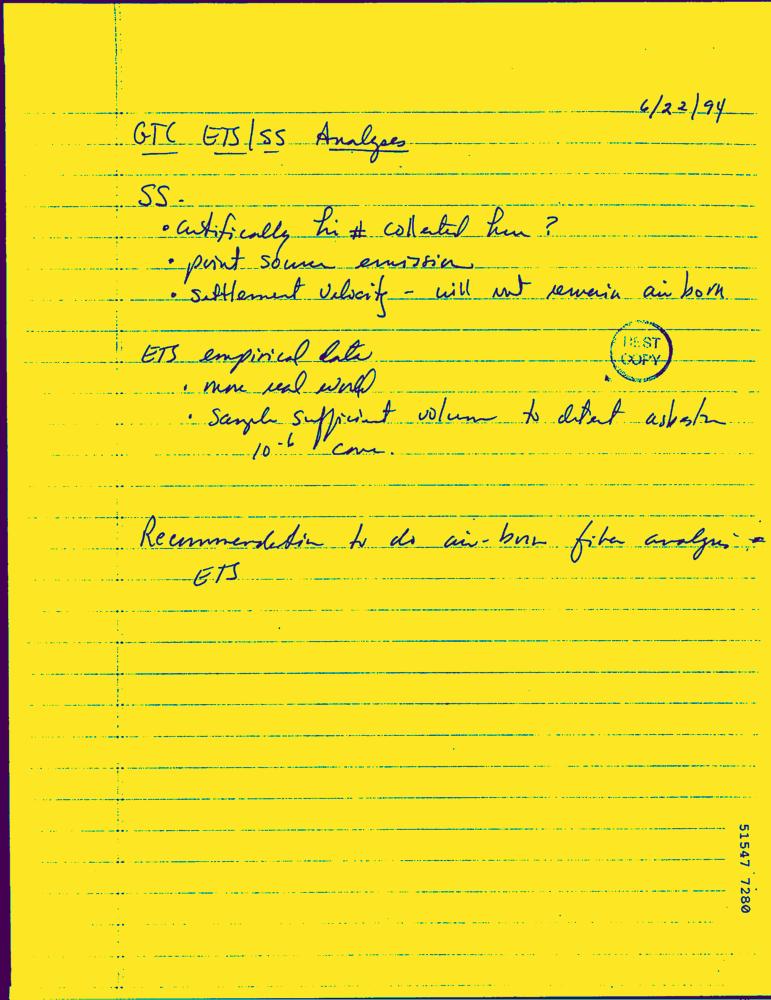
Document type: Hand-Written